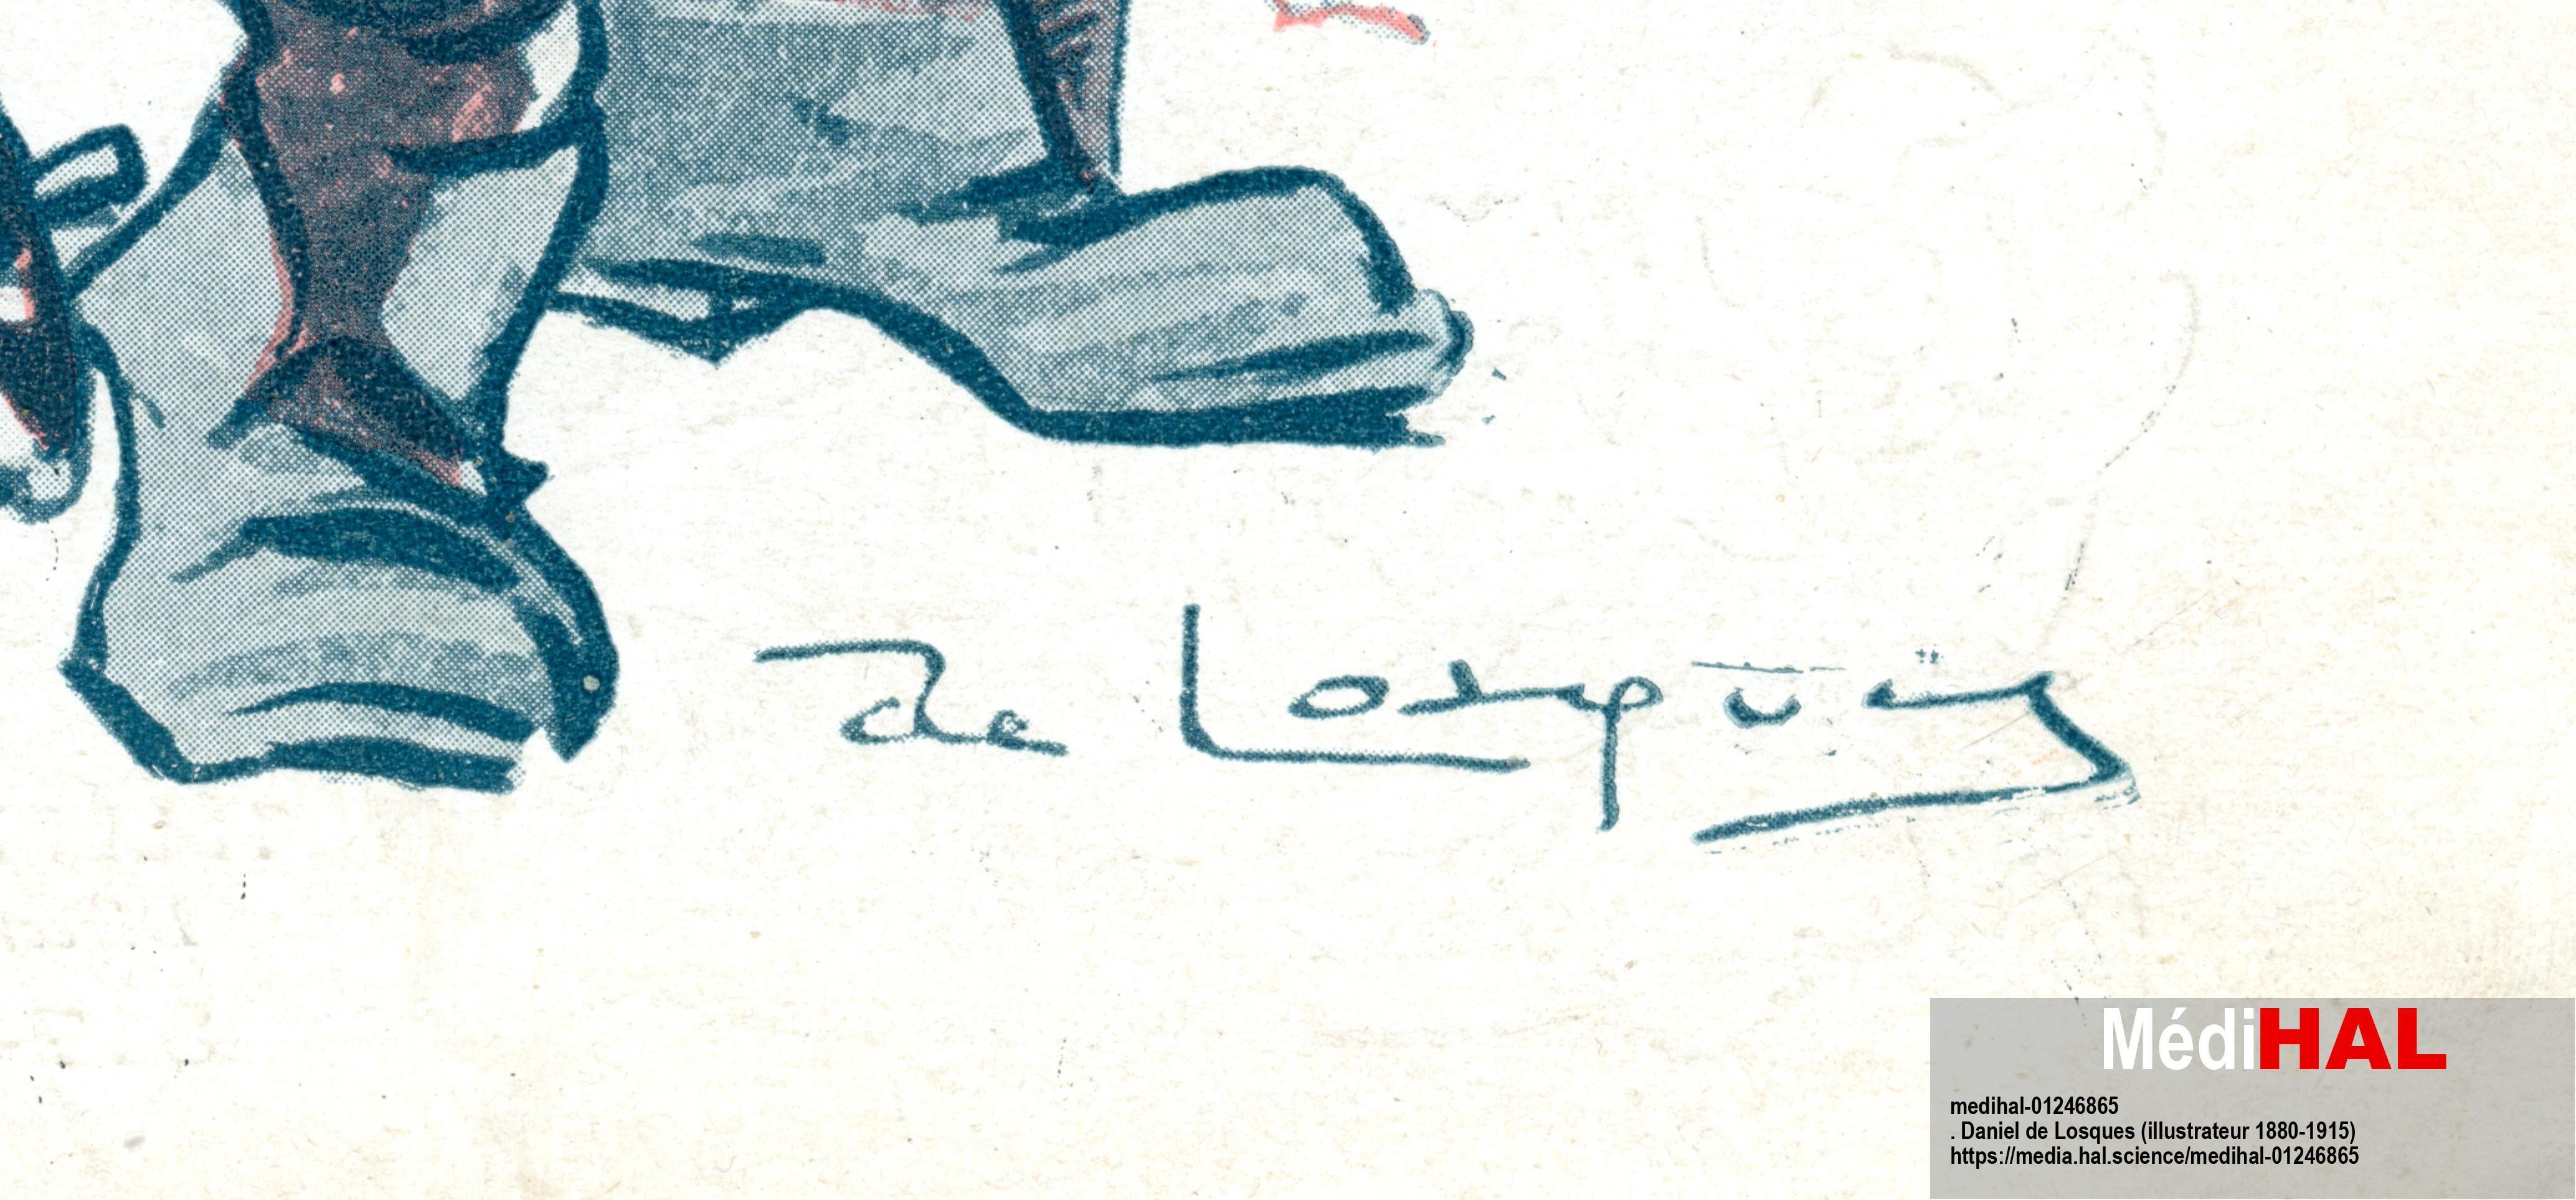
Signature of: daniel de losques